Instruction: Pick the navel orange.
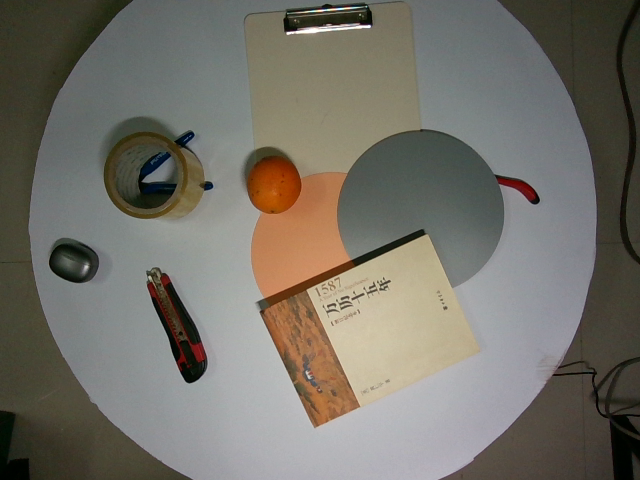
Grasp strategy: vertical